Question: What is the suspected problem?
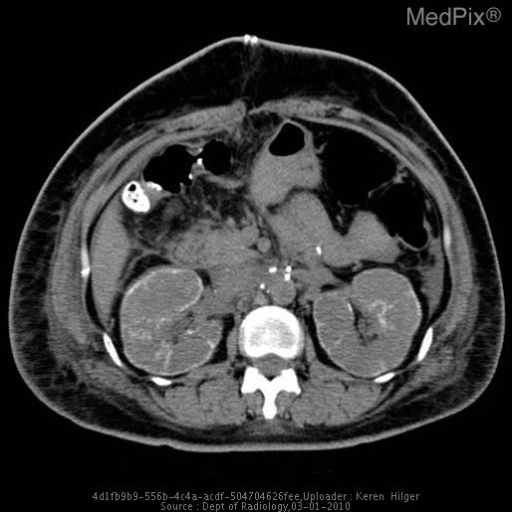
Answer: The findings suggest Abnormal Study With Development Of Thin Cortical Calcifications, Which Extend Into The Medullary Spaces Along The Columns Of Bertin, As Well As Heterogeneous Enhancement Of The Kidneys And Minimal Delayed Excretion.

The Overall Pattern Is Compatible With Acute Cortical Necrosis.. Abnormal Study With Development Of Thin Cortical Calcifications, Which Extend Into The Medullary Spaces Along The Columns Of Bertin, As Well As Heterogeneous Enhancement Of The Kidneys And Minimal Delayed Excretion.  The Overall Pattern Is Compatible With Acute Cortical Necrosis.. The patient might have a history of 50 yo woman with history of retroperitoneal paraganglioma, s/p resection. Patient developed gross hematuria one week post-op. CT for hematuria revealed an incidental finding..